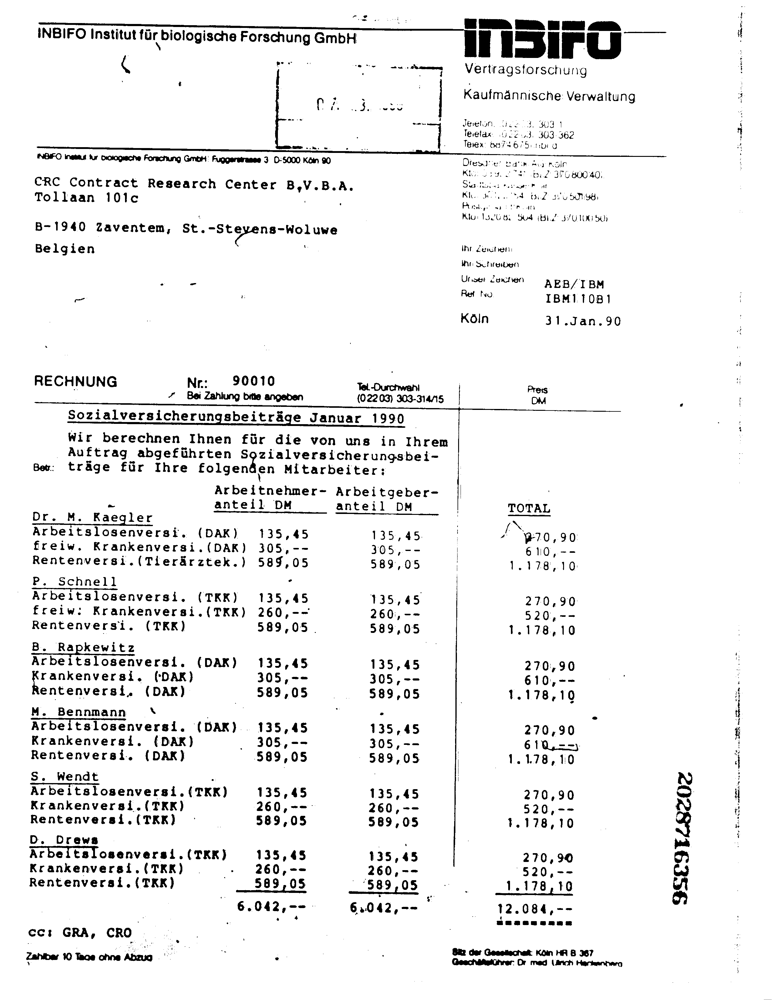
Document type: Invoice